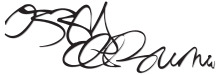
Signature of: ozzy osbourne